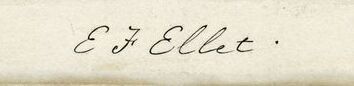
Signature of: elizabeth f ellet